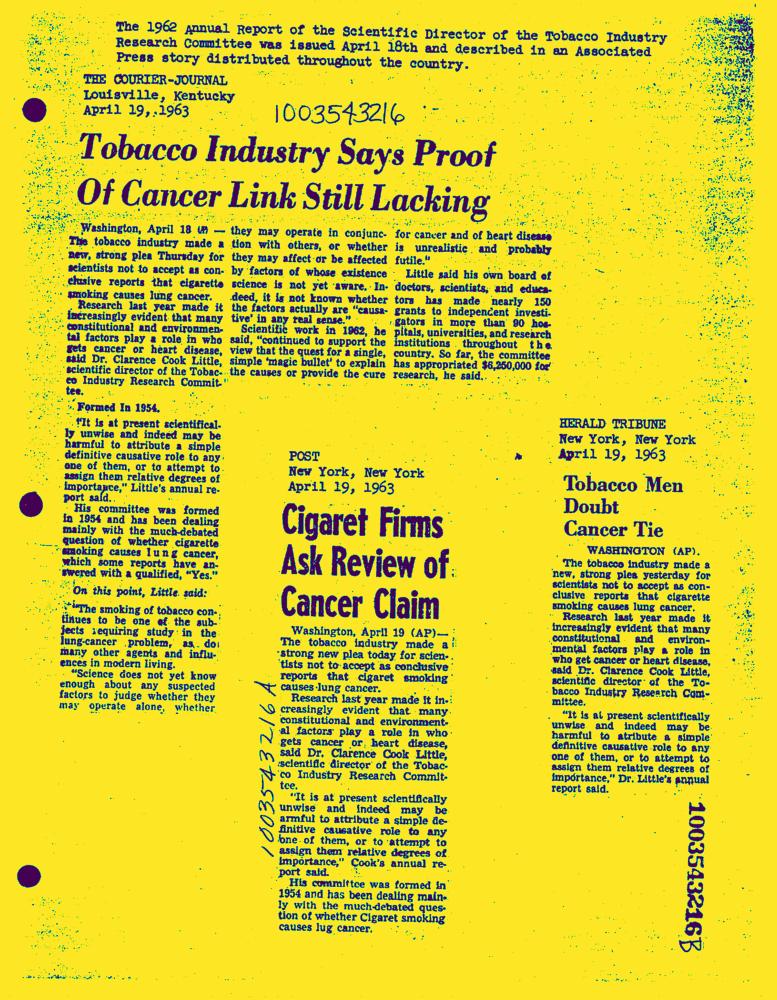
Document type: News-Article